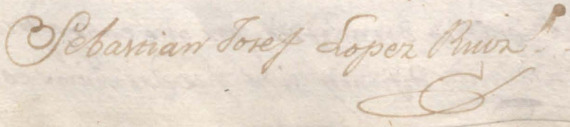
Signature of: sebastián josé lópez ruiz